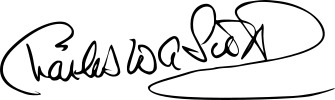
Signature of: c w a scott